Question: What might the diagnosis be?
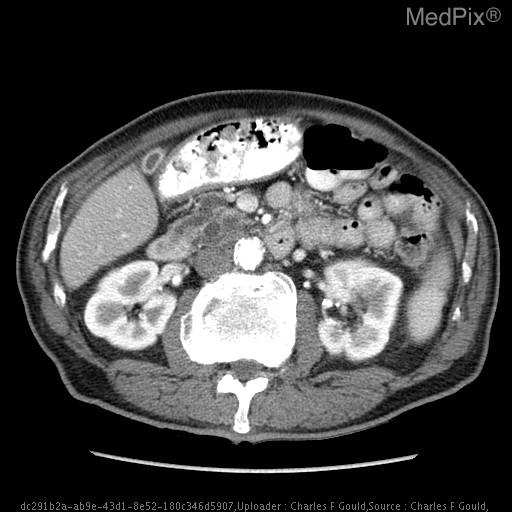
Answer: The possible diagnosis includes •  Chronic pancreatitis
•  Pancreatic pseudocyst
•  Mucinous cystic neoplasm
•  Serous cystadenoma.